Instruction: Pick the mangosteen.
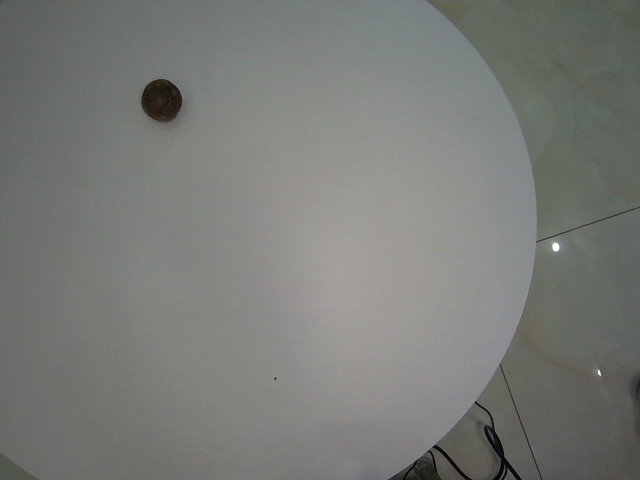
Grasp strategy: vertical